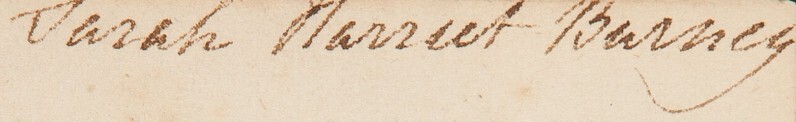
Signature of: sarah burney